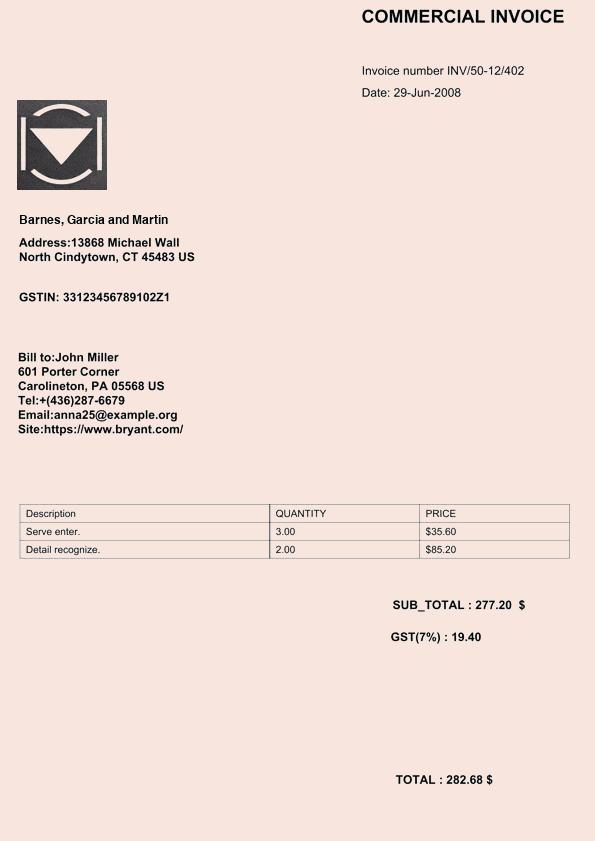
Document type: Invoice